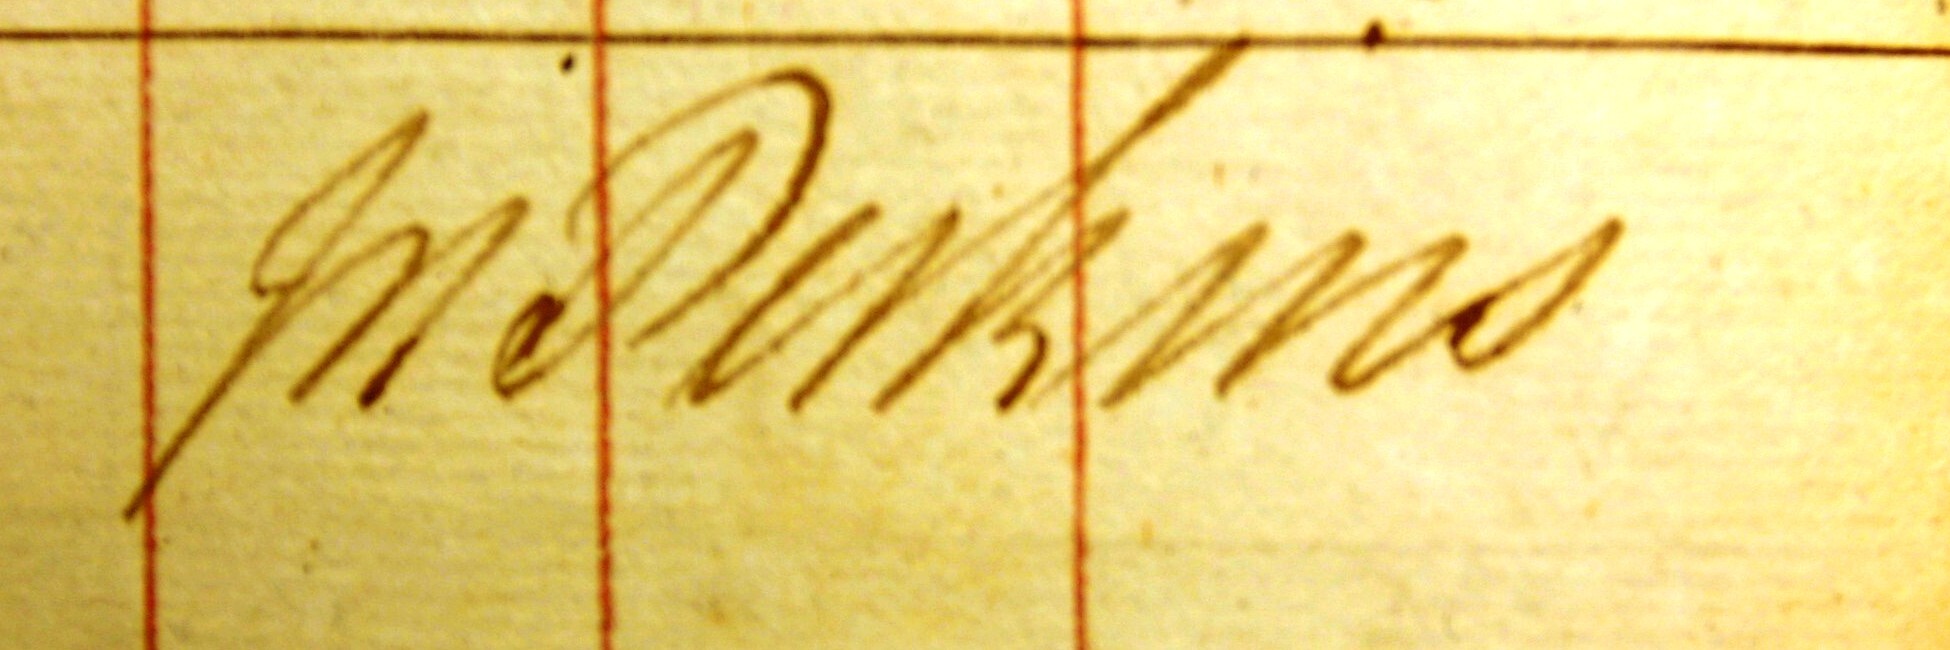
Signature of: john perkins